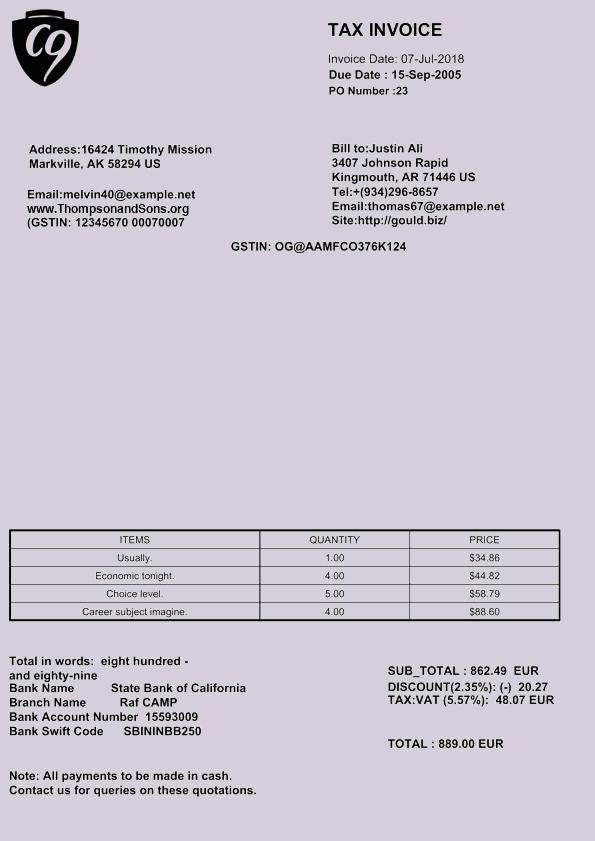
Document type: Invoice